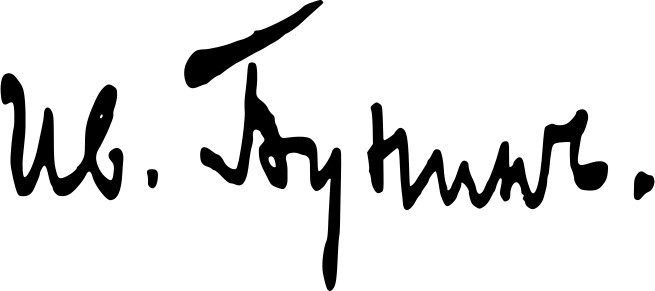
Signature of: ivan bunin